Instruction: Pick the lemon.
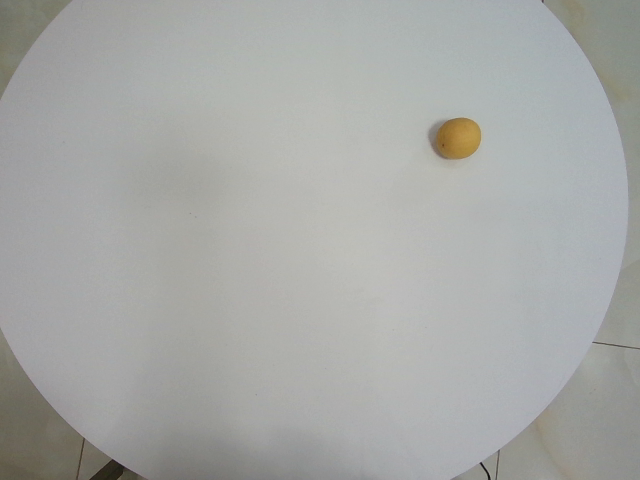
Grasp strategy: vertical